Question: What appears to be the issue?
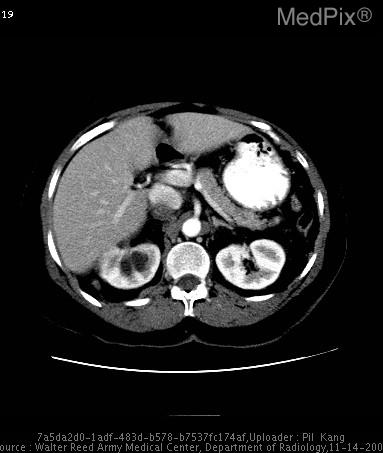
Answer: The findings suggest CT with intravenous and oral contrast material demonstrates a large retroperitoneal mass with central dystrophic calcifications.  This mass is completely separate from the right kidney, which other than the hydronephrosis and the presence of the ureteral stent, is otherwise unremarkable.  The liver was also normal.

Superior images demonstrate a "beak sign" with the inferior vena cava and the left renal vein, strongly suggestive of the vascular origin of this tumor.

Note the presence of the ureteral stent, and the image demonstrating that the mass has extrinsic mass effect on the course of the ureter, causing the original clinical problem for which this patient was treated.. CT with intravenous and oral contrast material demonstrates a large retroperitoneal mass with central calcifications.  This mass is completely separate from the right kidney, which other than the hydronephrosis and the presence of the ureteral stent, is otherwise unremarkable.  The liver was also normal.. The patient might have a history of Patient is s/p placement of right ureteral stent for extrinsic obstruction of the right ureter due to a "mass" demonstrated on previous non-contrast renal stone protocol CT..